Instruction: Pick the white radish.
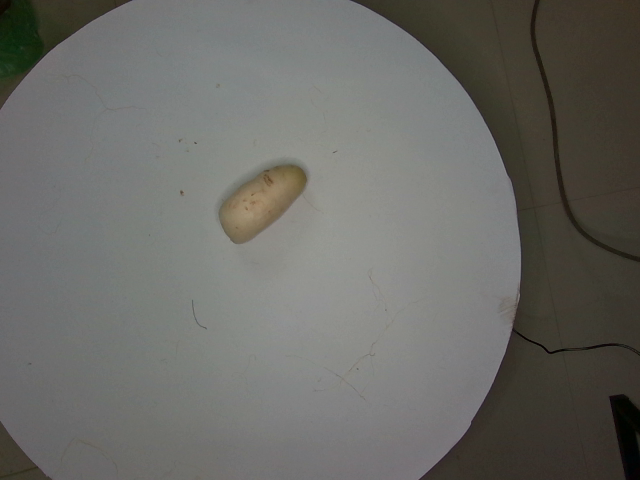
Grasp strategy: vertical